Please extract the written amount, numerical amount, recipient's name, date on the cheque, and the bank's name from the image.
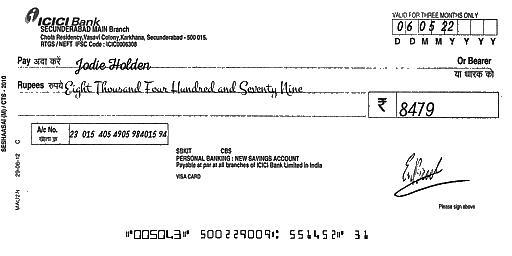
amt_in_words: Eight Thousand Four Hundred and Seventy Nine
amt_in_figures: 8479
payee_name: Jodie Holden
bank_name: ICICI Bank
cheque_date: 06/05/22